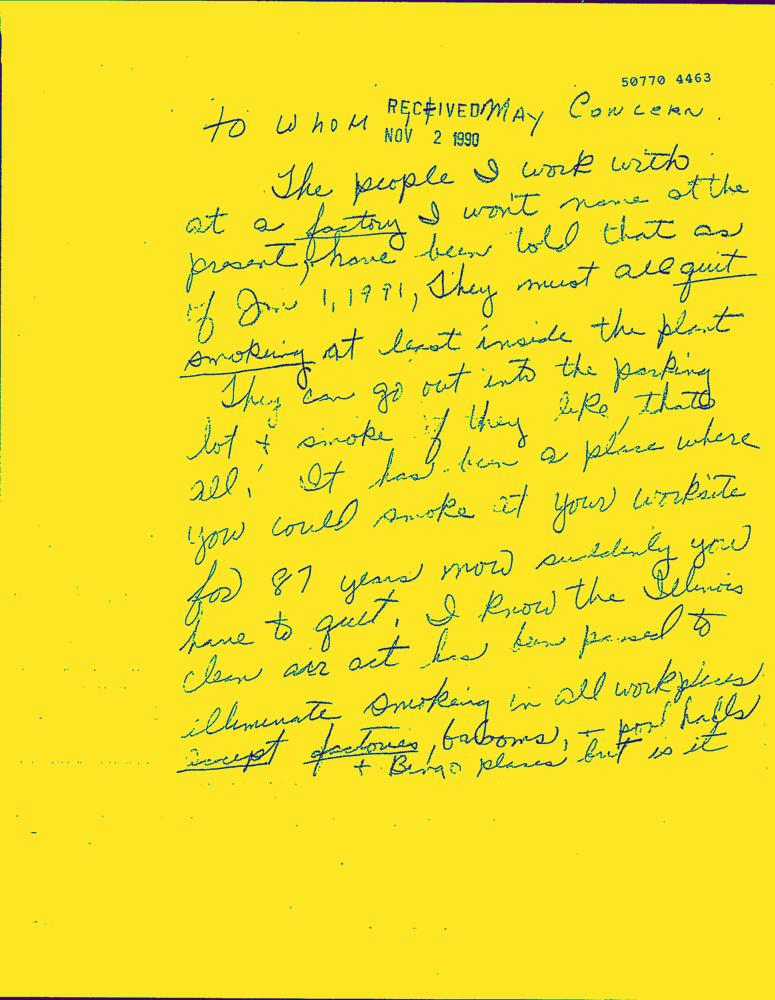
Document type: Hand-Written